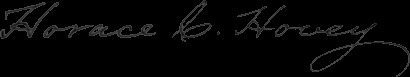
Signature of: horace carter hovey